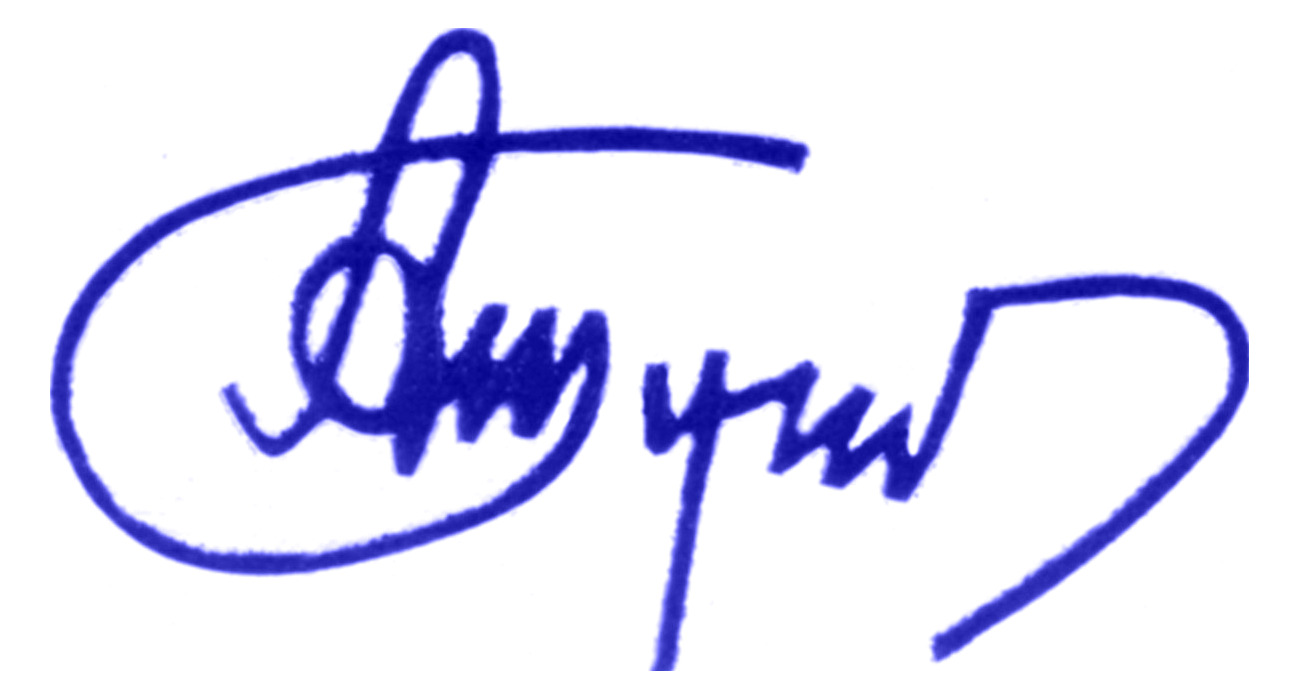
Signature of: andrei tupolev